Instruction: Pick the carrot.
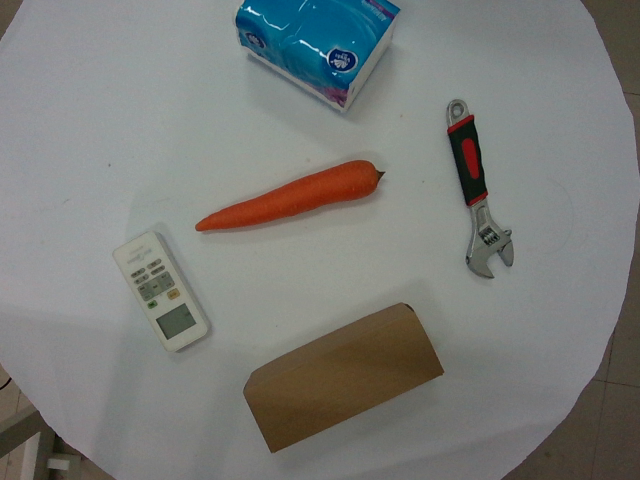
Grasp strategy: vertical